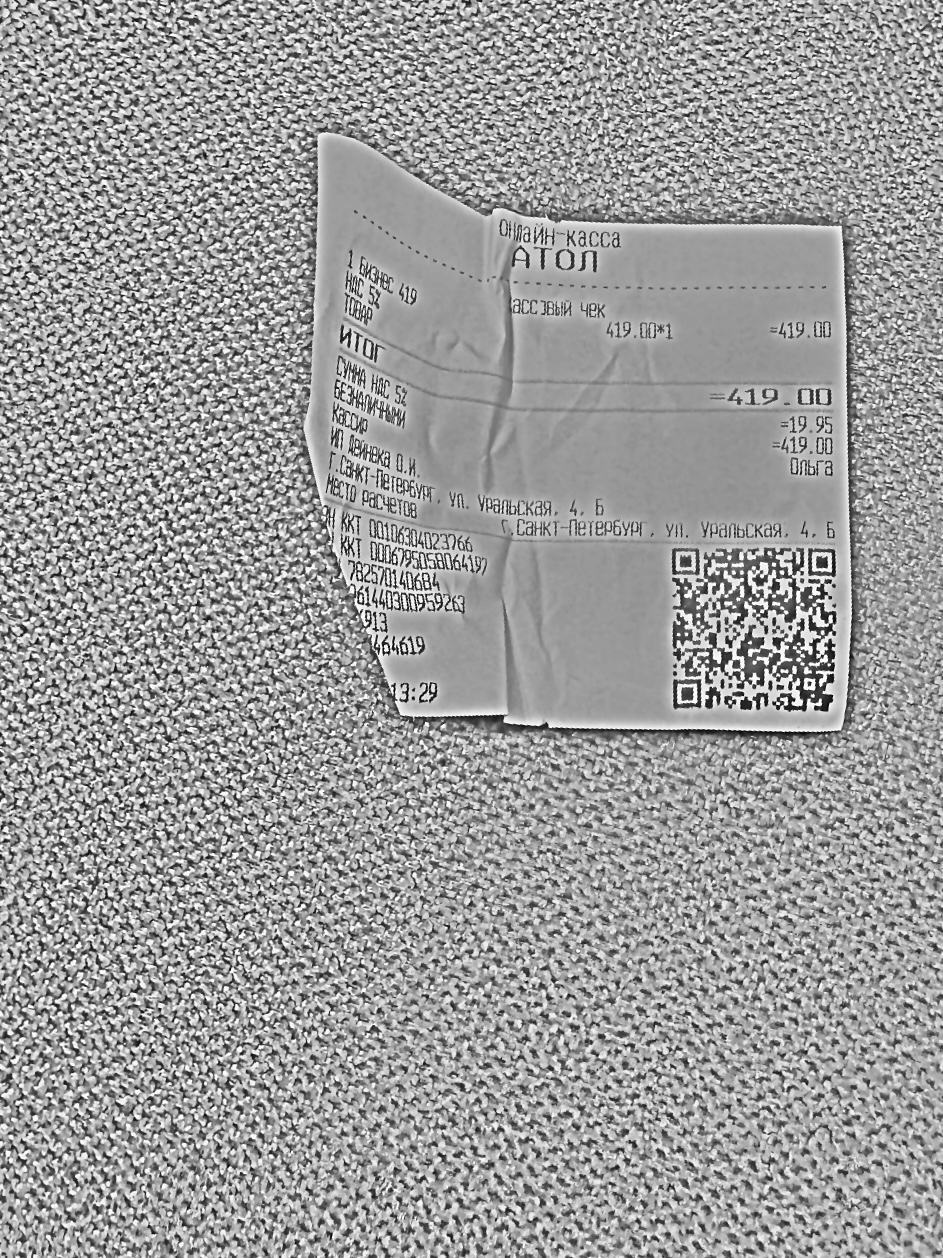
Продавец: ИП Дейнека О.И.
ИНН: 782570140684
Дата: не распознано
Товары: 1 Бизнес 419
Количество: 1
Цена: 419.00
Сумма: 419.00
Итого: 419.00